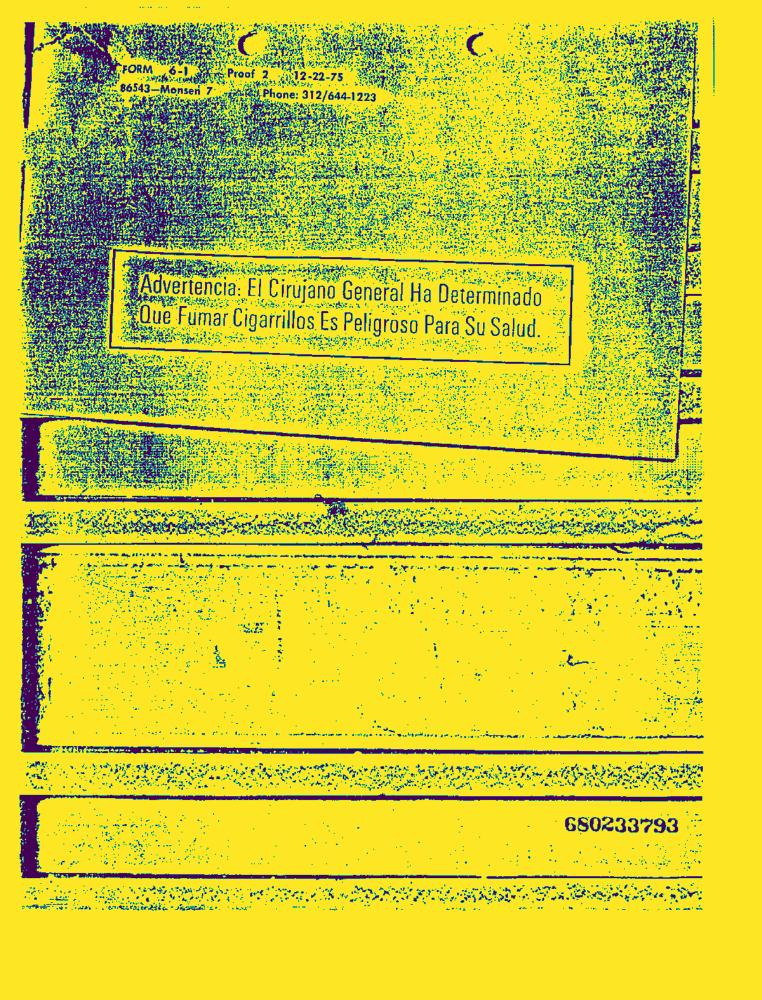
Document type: AD